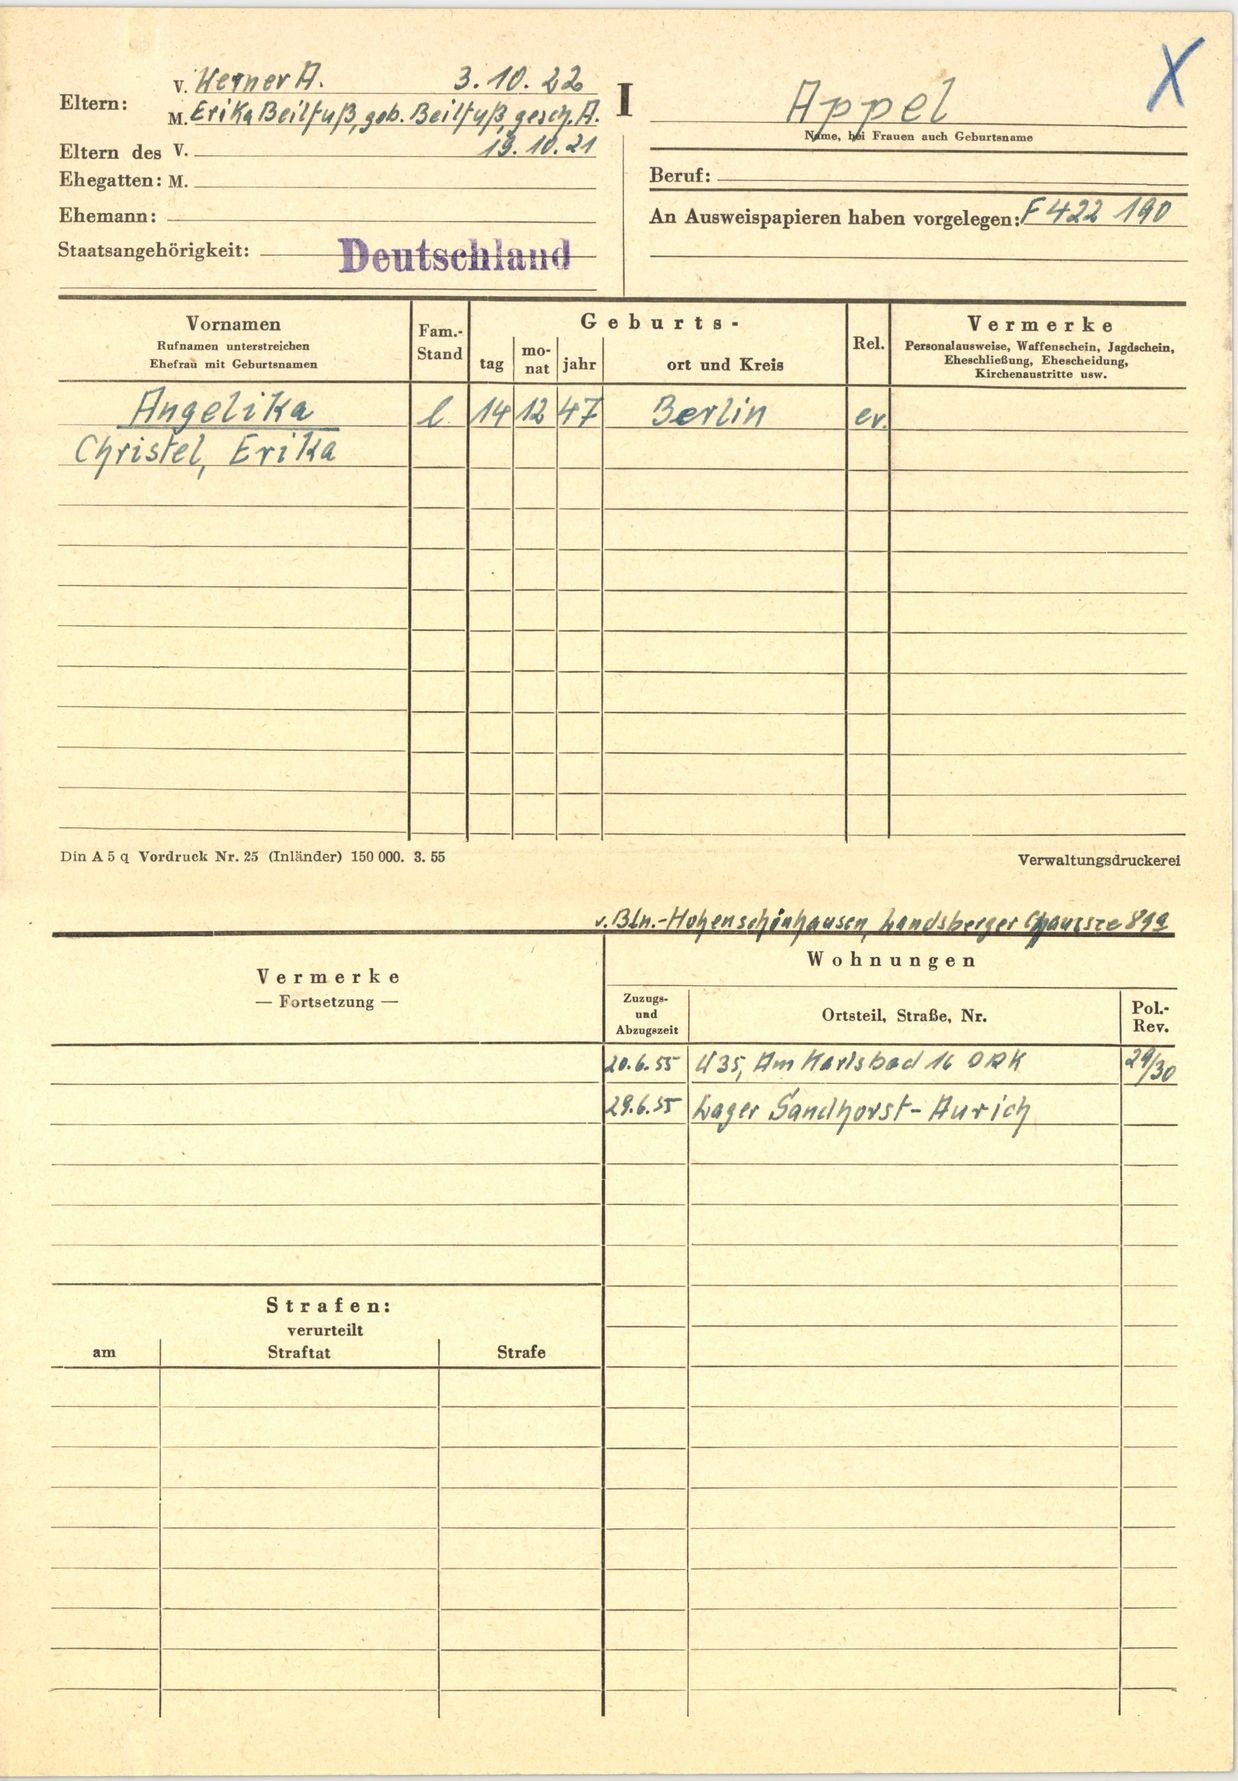
Appel